Question: What is the potential diagnosis?
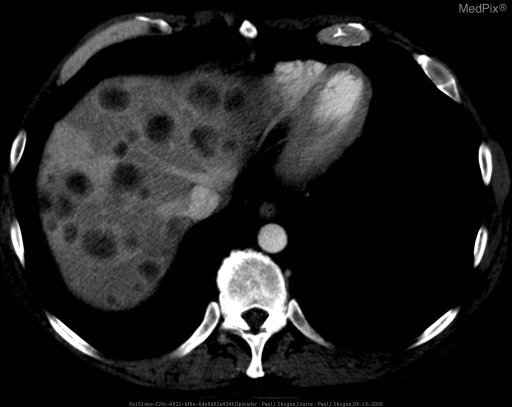
Answer: The possible diagnosis includes Differential Diagnosis for Transient Hepatic Attenuation Difference (THAD):

Hepatocellular carcinoma is the most common primary hepatic tumor associated with THAD.  In regards to cholangiocarcinoma, THAD is an important indirect sign of vascular invasion.  Metastatic hypervascular lesions from islet cell tumors, carcinoids, renal cell carcinoma, and breast carcinoma may also have this imaging appearance.  Hemangiomas, focal nodular hyperplasia, pyogenic abscess, and focal eosinophilic necrosis are additional differential considerations.  Finally, hepatic hemodynamic alterations caused by liver cirrhosis, portal or hepatic vein thrombosis, and arterioportal shunts may result in THAD..